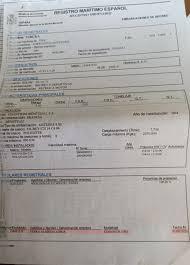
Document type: Invoice